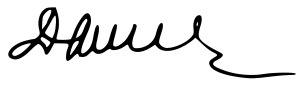
Signature of: dmitry medvedev